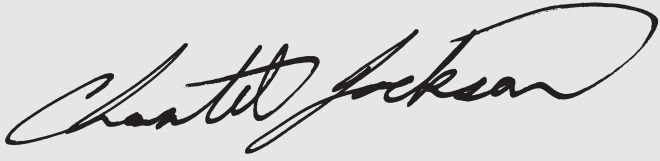
Signature of: chantel jackson